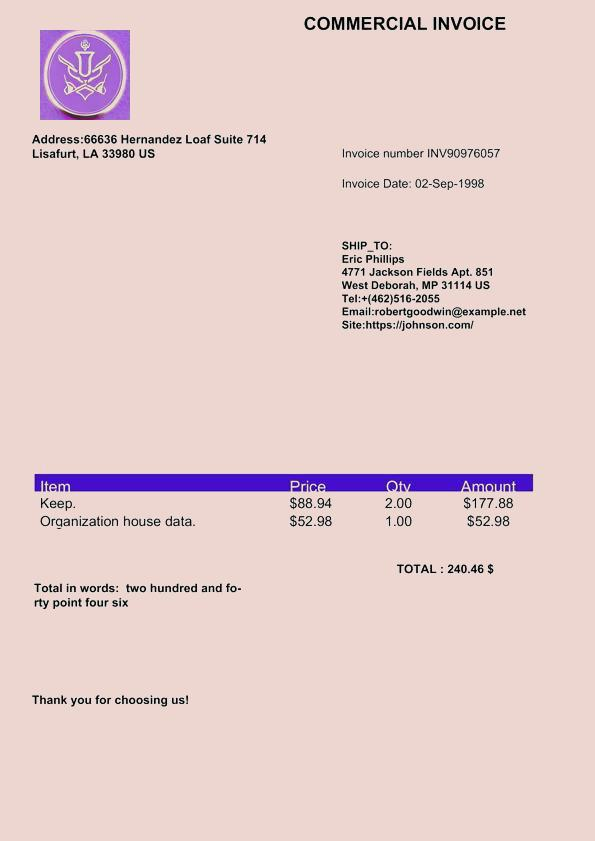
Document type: Invoice